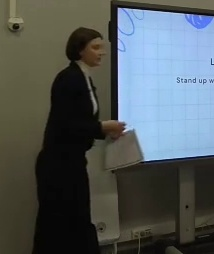
Транскрипция: revise a little bit. So what did you learn today? About post simple. Maybe you can add something. Maybe about the difference between present simple and post simple, right? Because we heard the sentences and now I can... So...
Категория: Коммуникативные модальности
Подкатегория: Вербальное; Паравербальное
Описание действия: Учитель подводит итоги занятия, повторяет с учениками пройденный материал
Контекст и комментарии: Контекст ДО: ученикам было выдано домашнее задание. Результат после: ученики вместе с  учителем повторяют пройденный в течение занятия материал. Педагогический эффект: Суммирование изученного материала помогает ученикам структурировать информацию и лучше ее запомнить